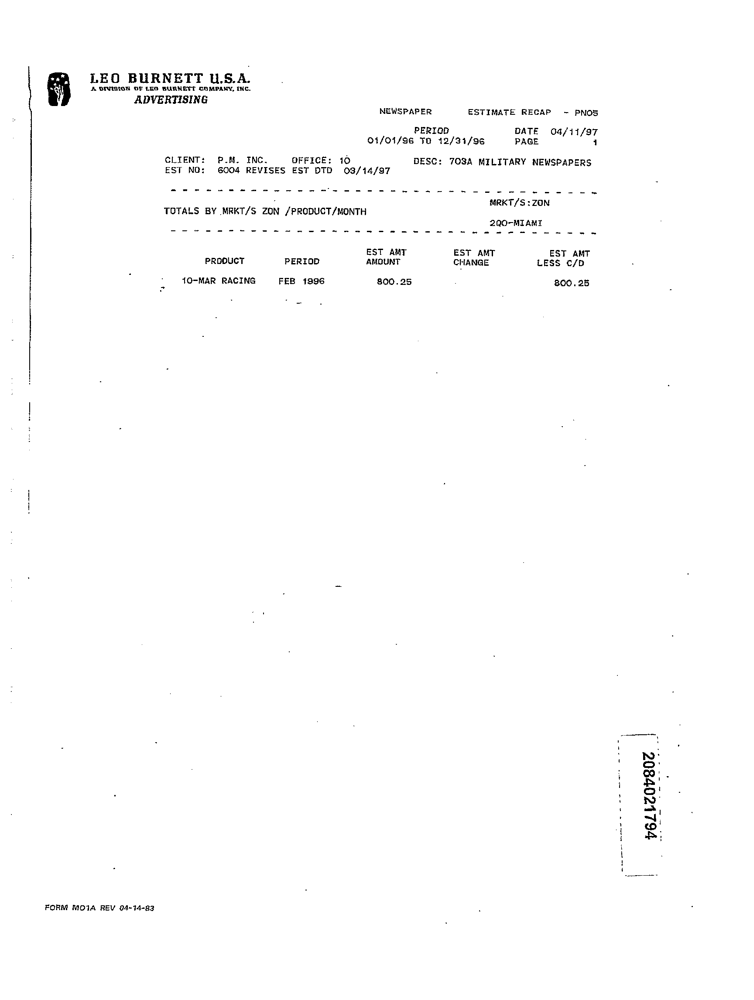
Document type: Invoice